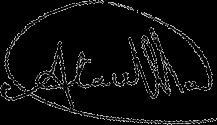
Signature of: ataullah abu ammar jununi